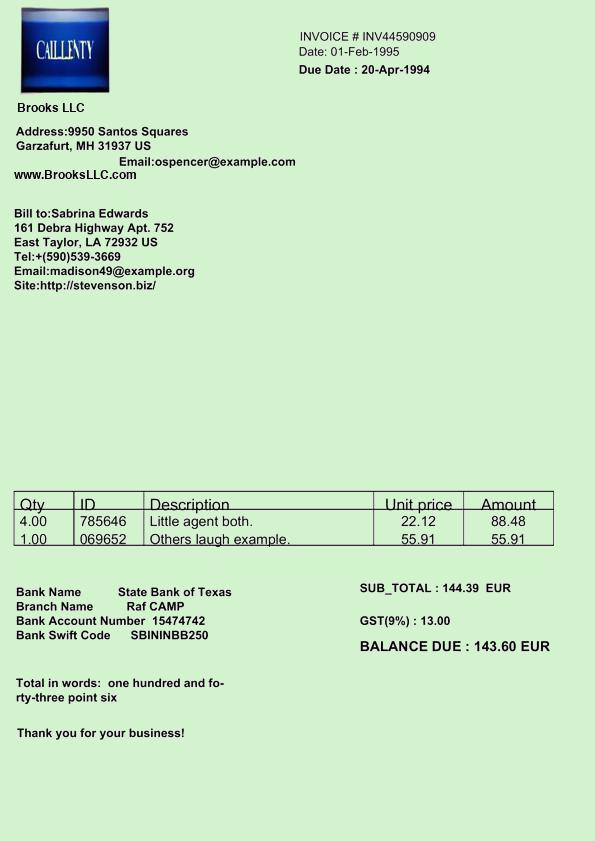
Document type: Invoice